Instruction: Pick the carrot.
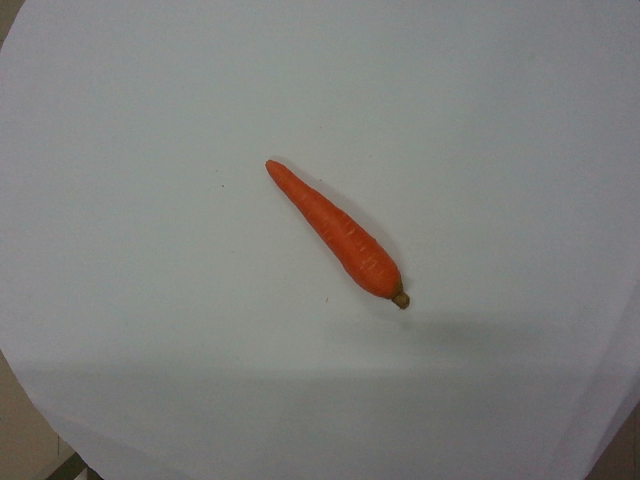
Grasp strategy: vertical